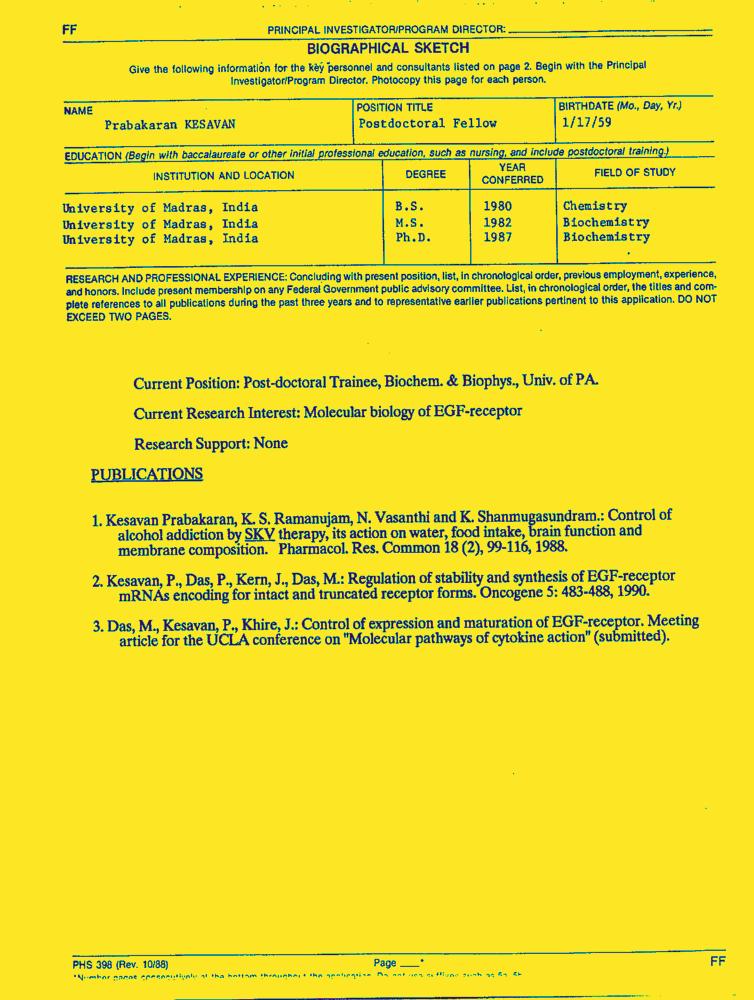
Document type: Resume-Doc